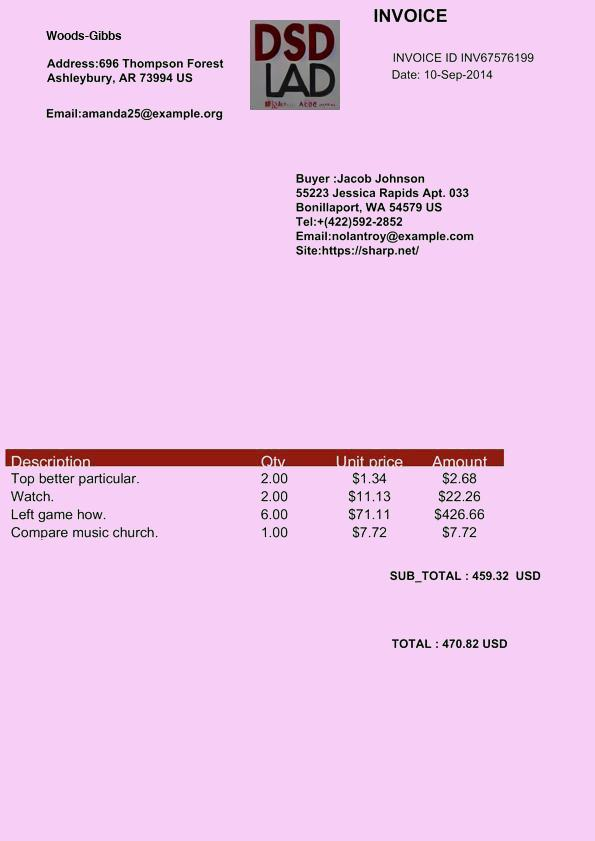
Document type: Invoice